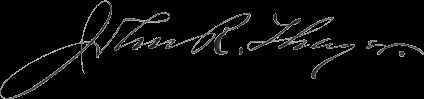
Signature of: john r thayer